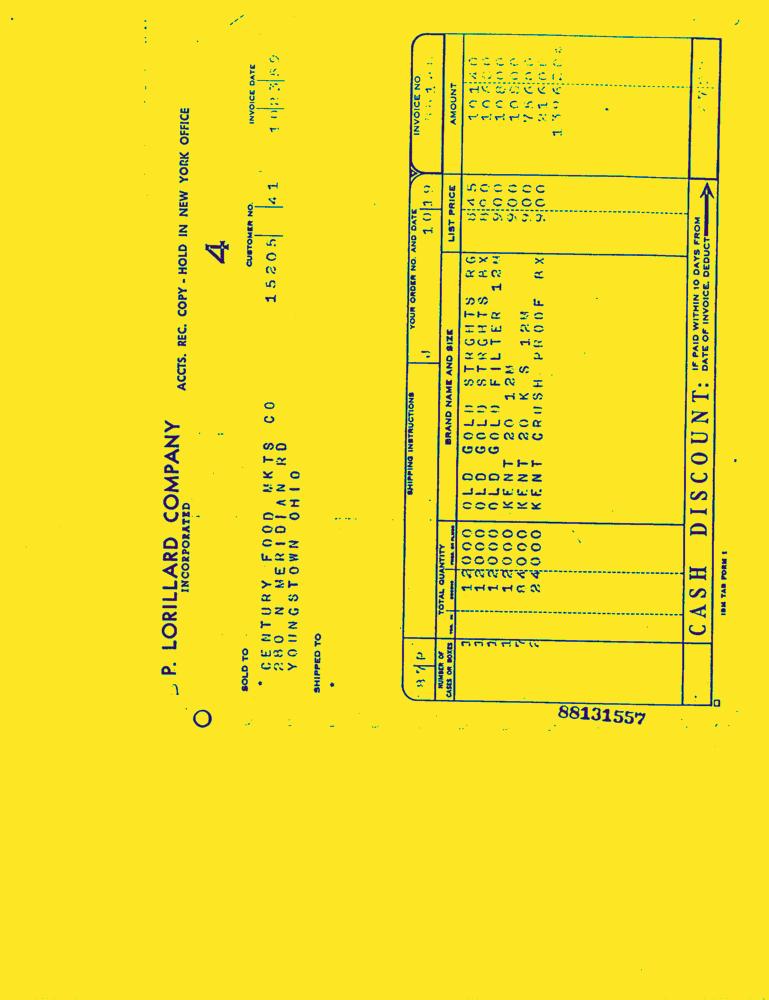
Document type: Invoice-Doc